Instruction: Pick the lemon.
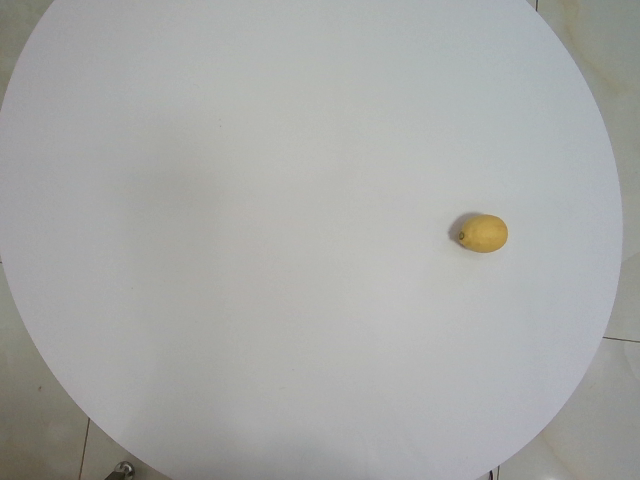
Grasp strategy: vertical